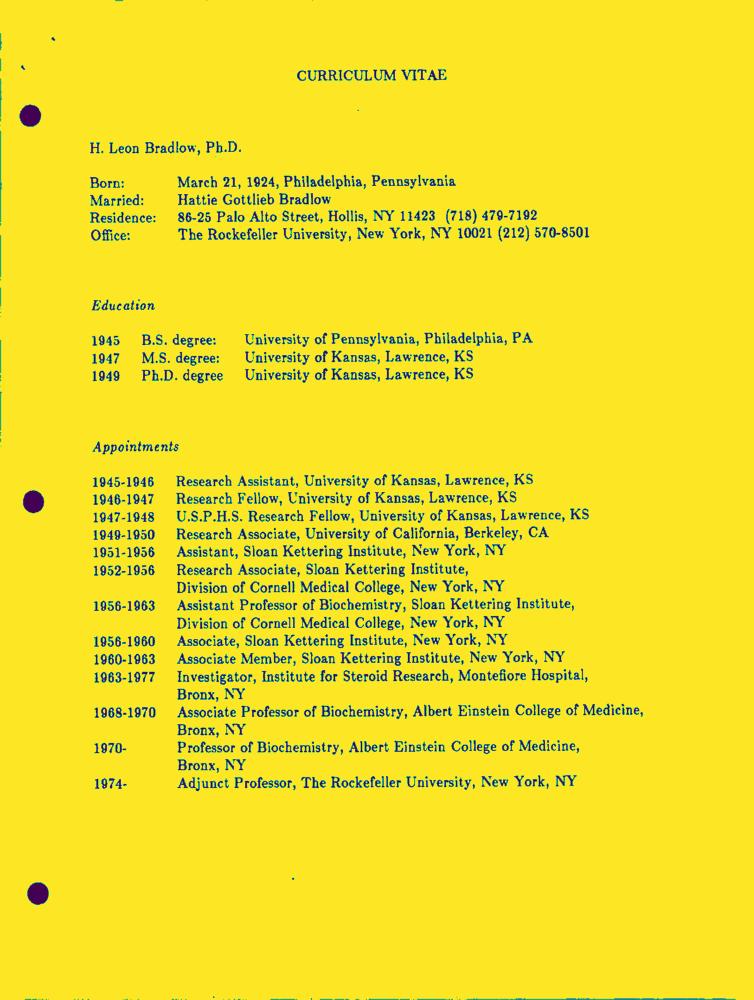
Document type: Resume-Doc